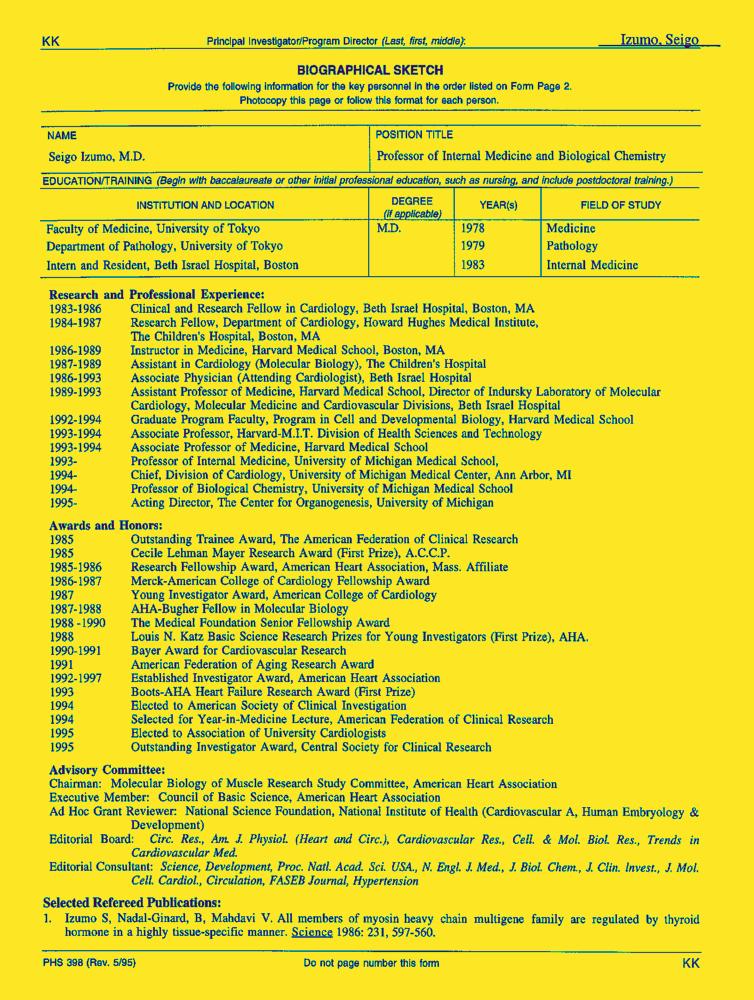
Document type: Resume-Doc